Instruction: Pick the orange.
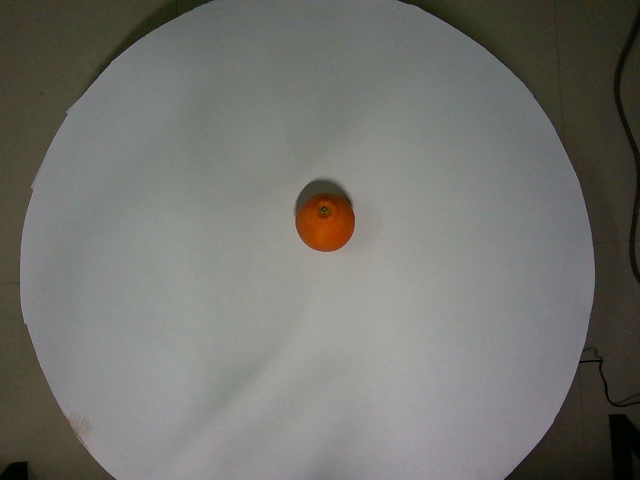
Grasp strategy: vertical